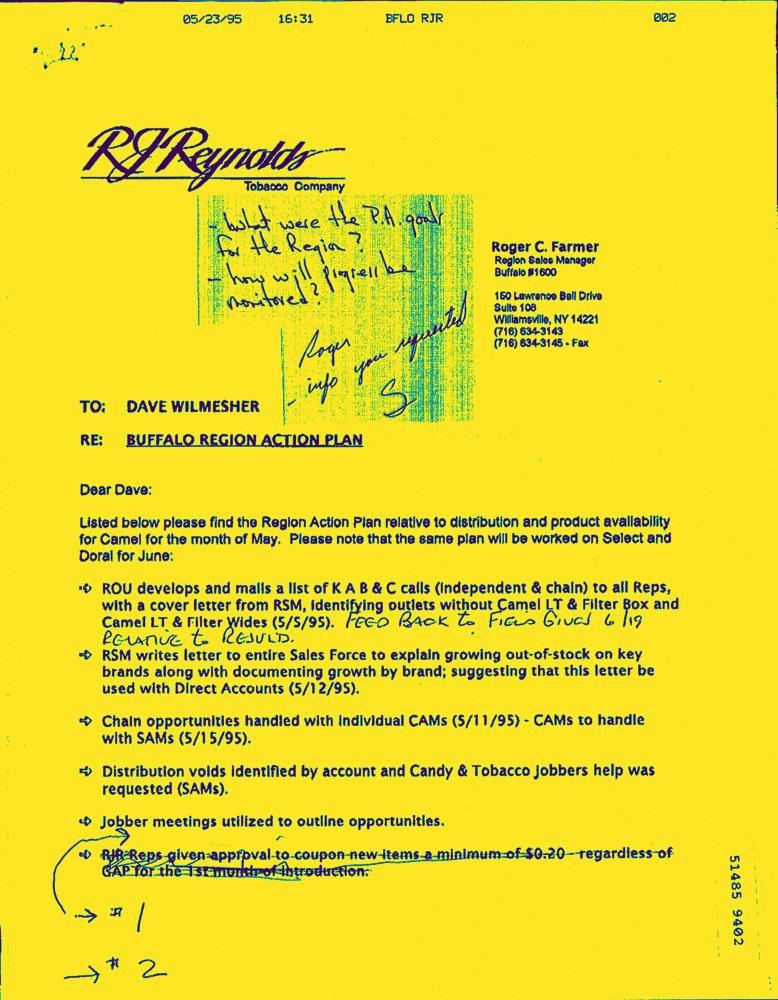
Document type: Letter-Doc